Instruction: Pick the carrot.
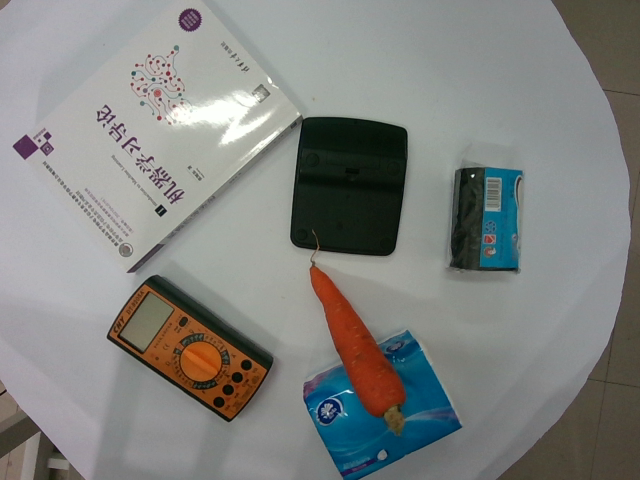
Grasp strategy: vertical